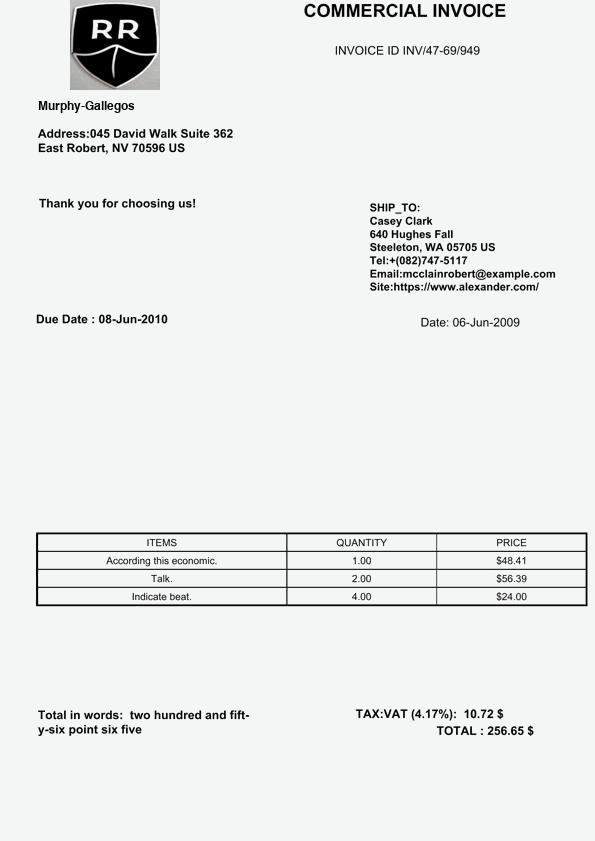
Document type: Invoice